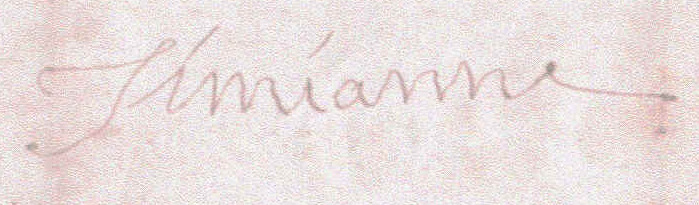
Signature of: charles de simianne